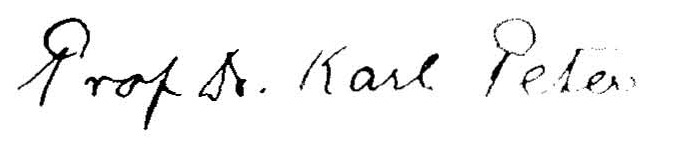
Signature of: karl peter